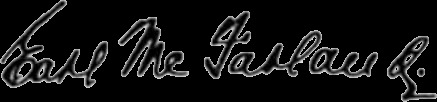
Signature of: earl mcfarland